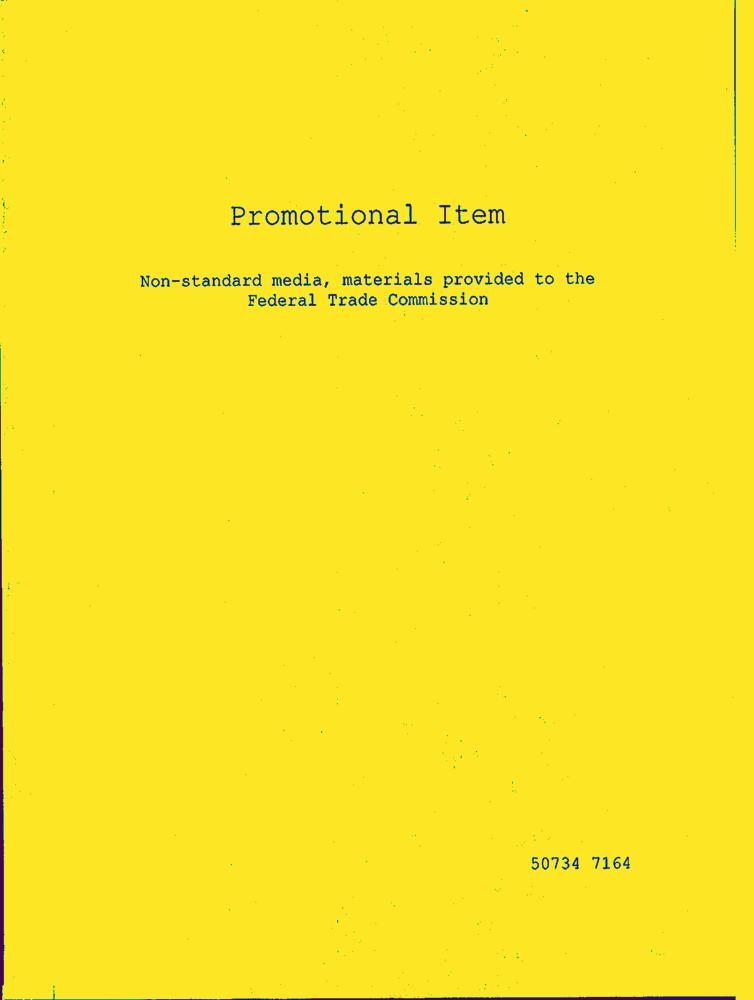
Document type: AD